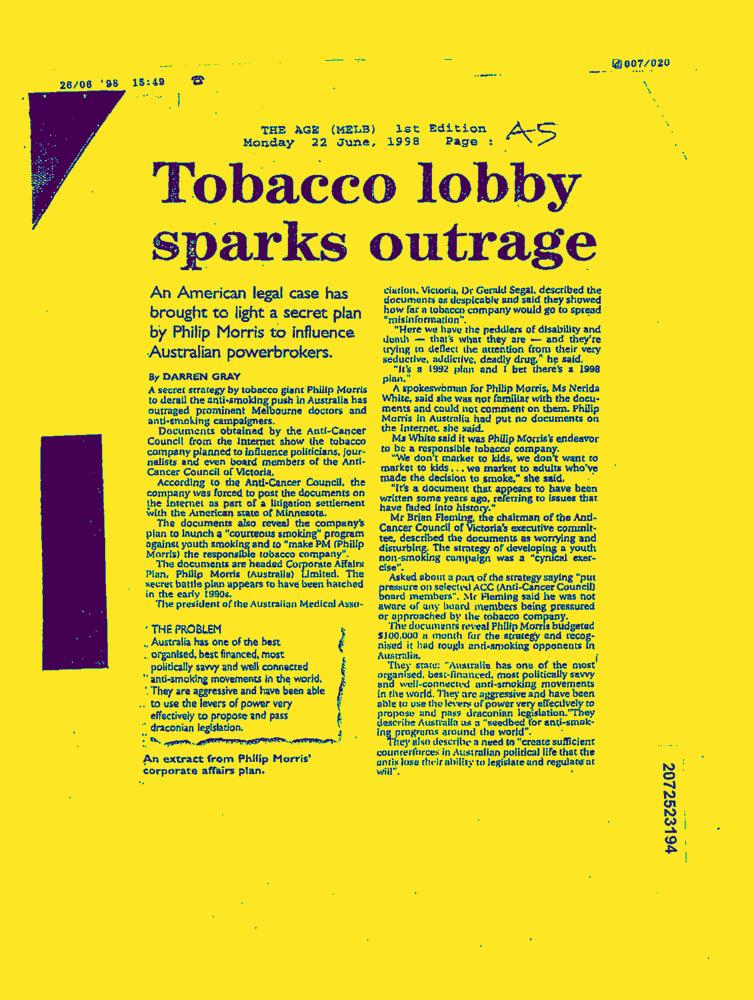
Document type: News-Article